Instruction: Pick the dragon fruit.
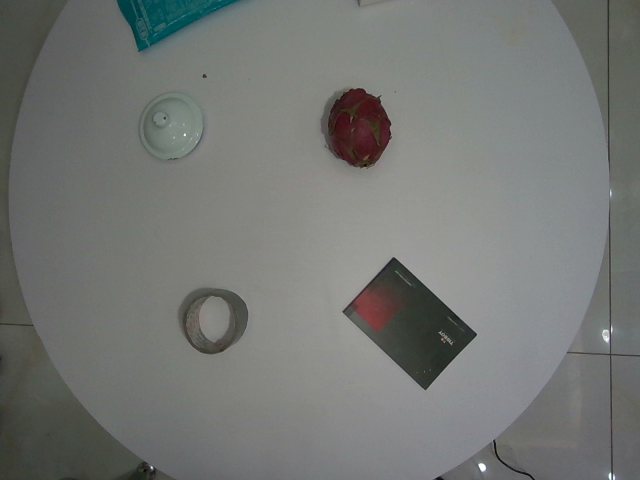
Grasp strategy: vertical